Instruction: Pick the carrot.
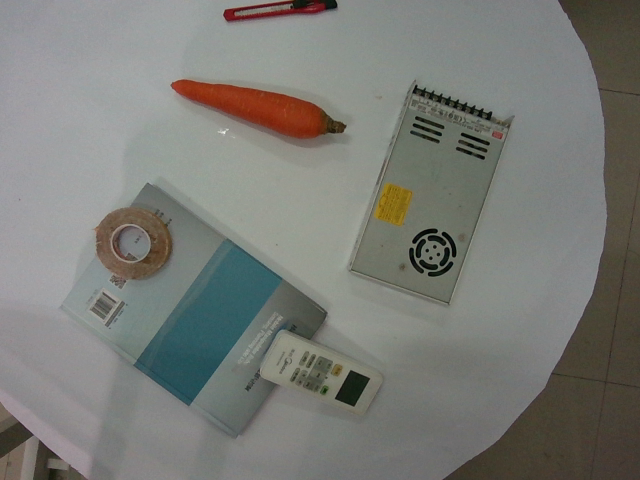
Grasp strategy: vertical